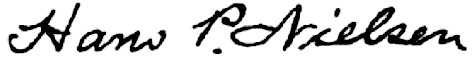
Signature of: hp nielsen